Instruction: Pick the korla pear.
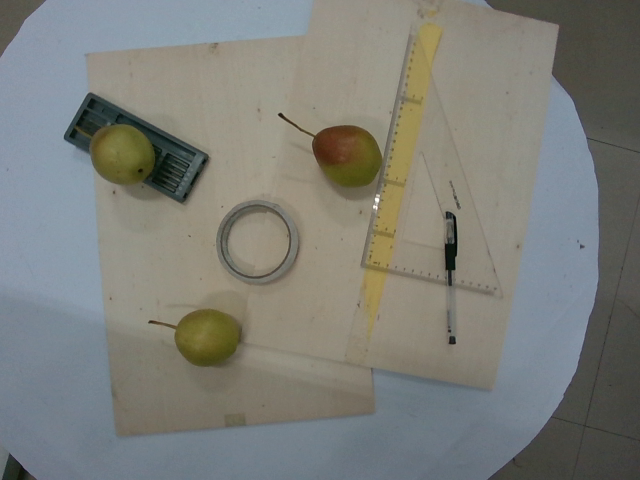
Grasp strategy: vertical